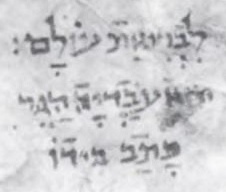
Signature of: obadiah the proselyte